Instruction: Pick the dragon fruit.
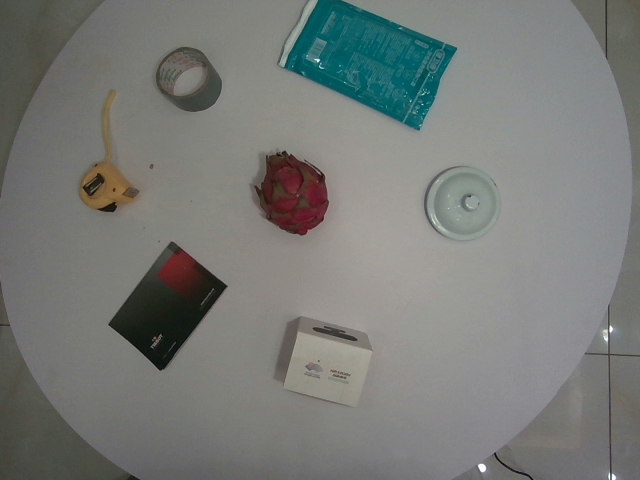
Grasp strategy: vertical